Question: What do the imaging results show?
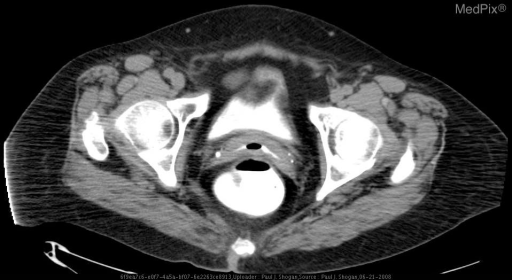
Answer: The imaging shows Initial axial CT images through the pelvis demonstrate a paucity of contrast in the rectum.   There is no contrast material in the vagina.  The patient is status post hysterectomy. Delayed axial CT images through the pelvis, obtained 6 hours after the initial scan reveal contrast within the bladder and rectum.  No contrast material is noted within the vagina. Rectal contrast was administered, with subsequent axial CT images through the pelvis with rectal tube and balloon in place, demonstrating contrast material within the vagina.  A fistula tract is not visualized.   The rectal tube was removed, and the patient was reimaged.  Contrast material is again noted within the vagina.  Additionally, there is soft tissue stranding posterior to the vagina, and anterior to the rectum, which may represent the fistula tract.  Fluoroscopic images from a barium enema demonstrate a rectovaginal fistula.  Although a fistula tract is not clearly visualized, contrast is noted to pass from the anterior rectum to the vagina. The rectal tube was removed, and the patient was reimaged.  Contrast material is again noted within the vagina.  Additionally, there is soft tissue stranding posterior to the vagina, and anterior to the rectum which may represent the fistula tract..